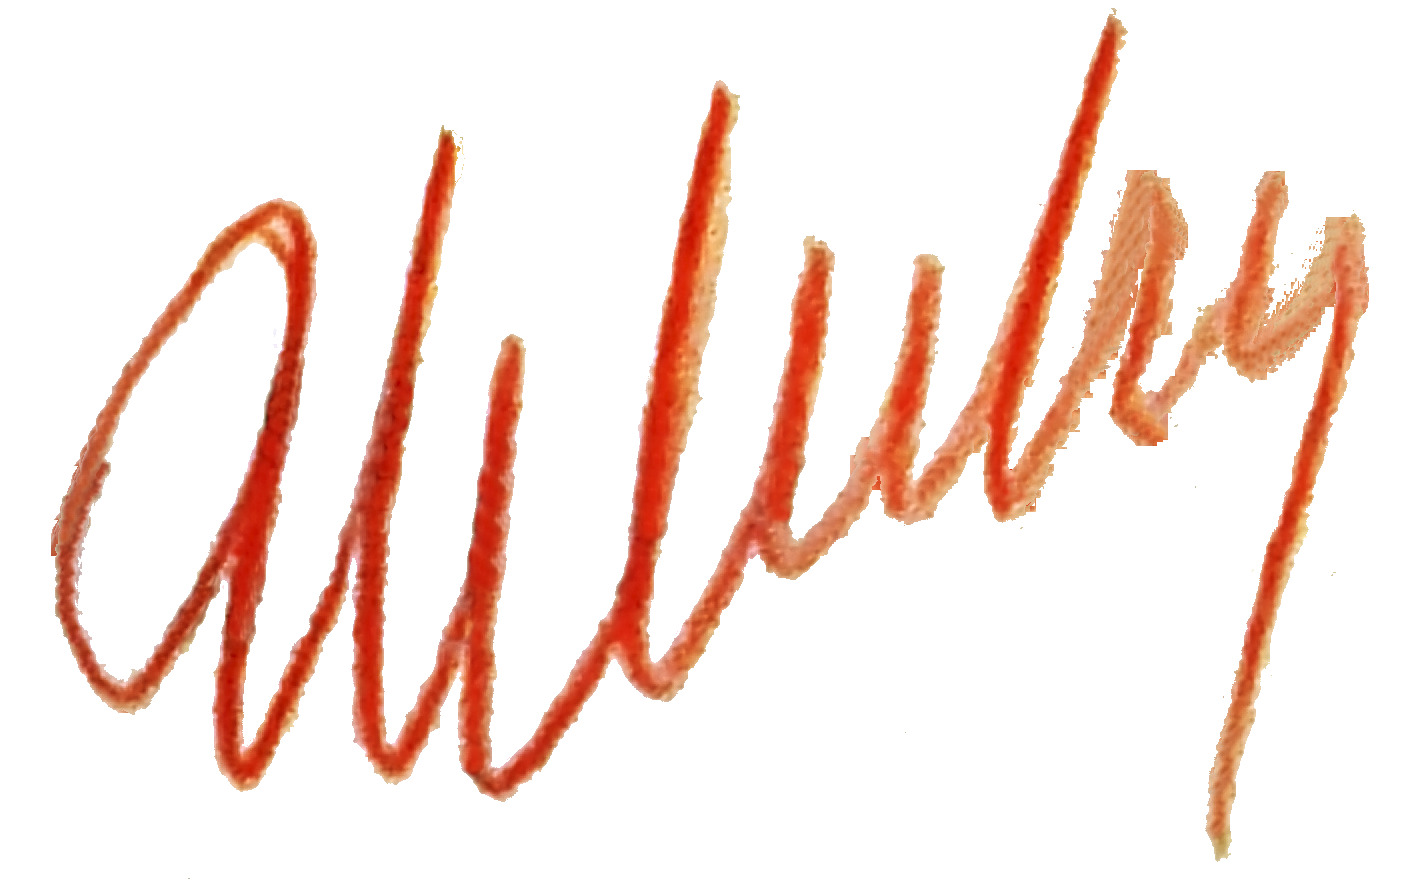
Signature of: ivan likhachyov